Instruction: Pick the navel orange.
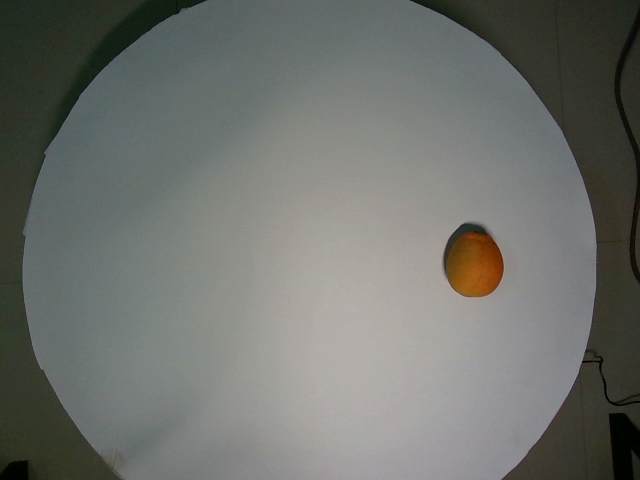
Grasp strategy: vertical